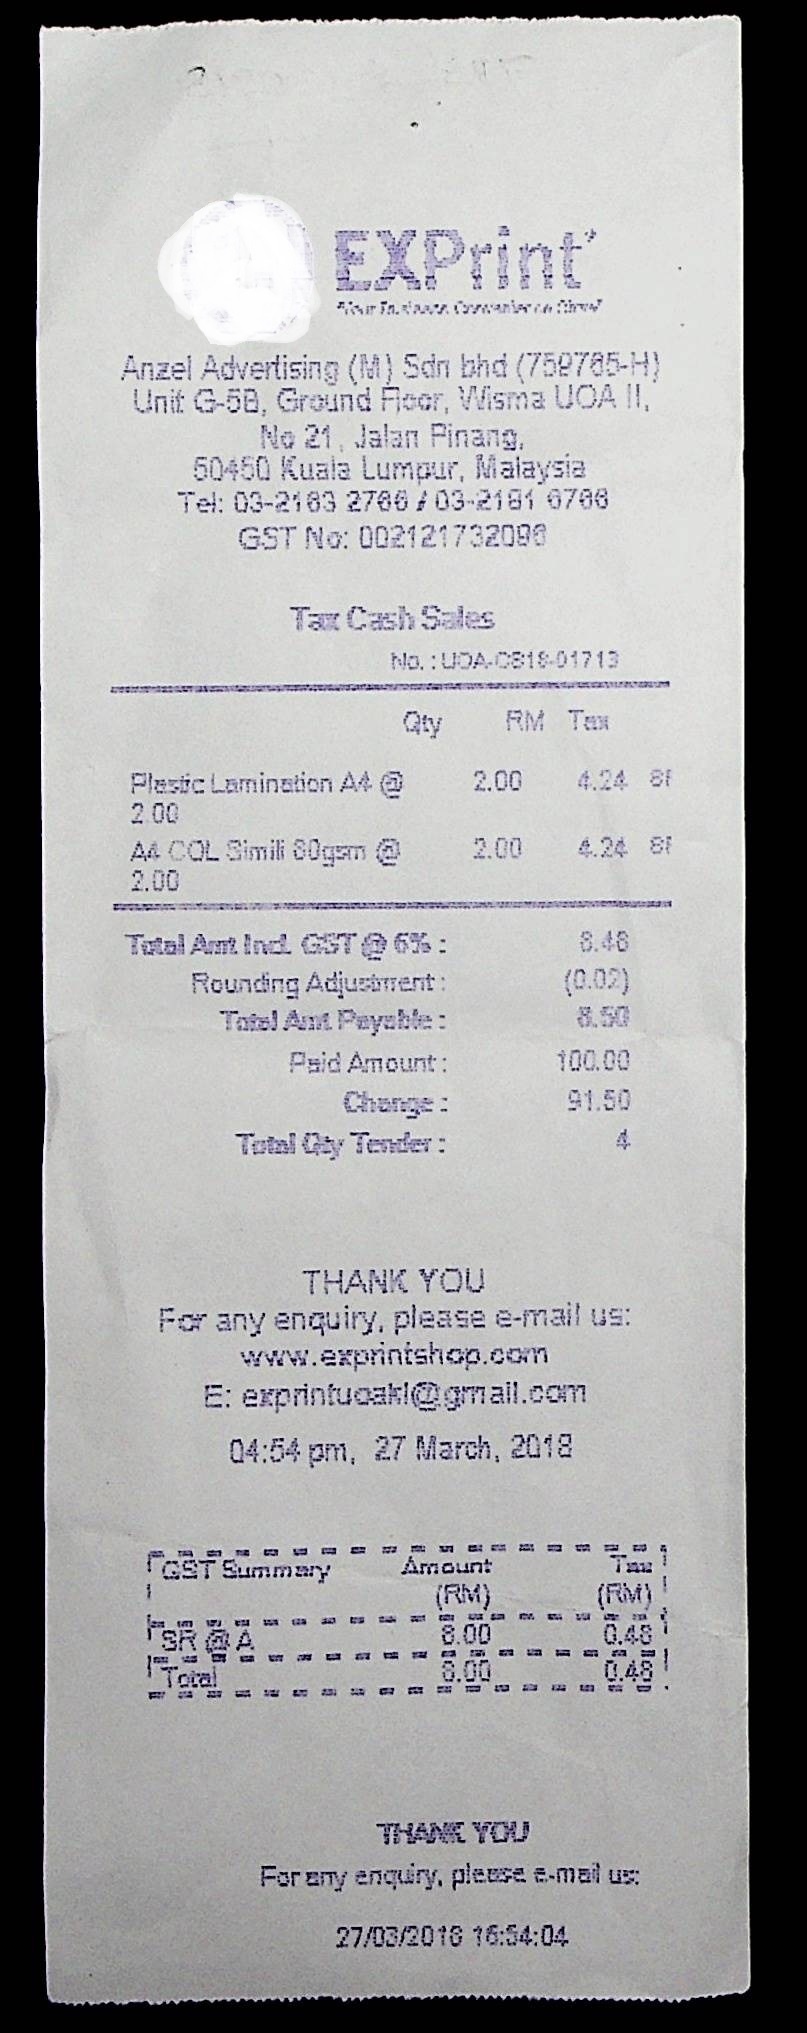
EXPRINT'
ANZEL ADVERTISING (M) SDN BHD (759765-H)
UNIT G-5B, GROUND FLOOR, WISMA UOA II,
NO 21, JALAN PINANG,
50450 KUALA LUMPUR, MALAYSIA
TEL: 03-2163 2766 / 03-2181 6766
GST NO: 002121732096
TAX CASH SALES
NO.:UOA-CB18-01713
QTY
RM
TAX
PLASTIC LAMINATION A4 @
2.00
4.24
8
2.00
A4 COL SIMILI 80GSM @
2.00
4.24
8
2.00
TOTAL AMT INCL GST @ 6% :
8.48
ROUNDING ADJUSTMENT :
(0.02)
TOTAL AMT PAYABLE :
8.50
PAID AMOUNT :
100.00
CHANGE :
91.50
TOTAL QTY TENDER :
4
THANK YOU
FOR ANY ENQUIRY, PLEASE E-MAIL US:
WWW.EXPRINTSHOP.COM
E: EXPRINTUOAKL@GMAIL.COM
04:54 PM, 27 MARCH, 2018
GST SUMMARY
AMOUNT
TAX
(RM)
(RM)
SR @ A
8.00
0.48
TOTAL
8.00
0.48
THANK YOU
FOR ANY ENQUIRY, PLEASE E-MAIL US:
27/03/2018 16:54:04